Question: In what way does the history help explain the case?
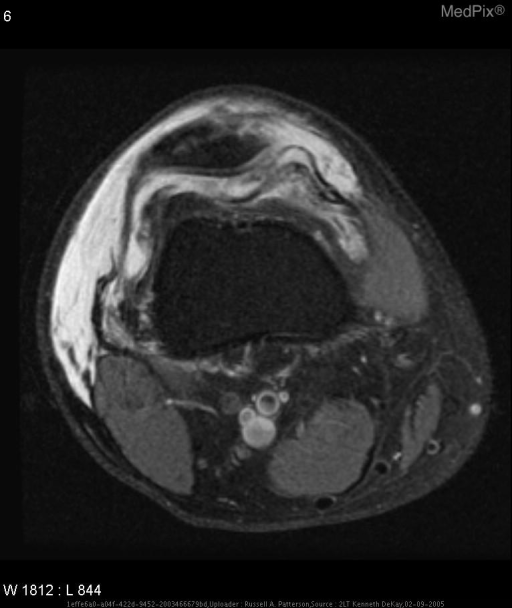
Answer: The patient's history of 48 y/o male presents with pain in anterior aspect of distal right thigh, superior to right knee and increased pain in right knee. The patient has had  knee pain for two years that limited his ability to run. is key in understanding the case.